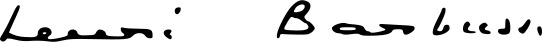
Signature of: henri barbusse